Question: What could the diagnosis suggest?
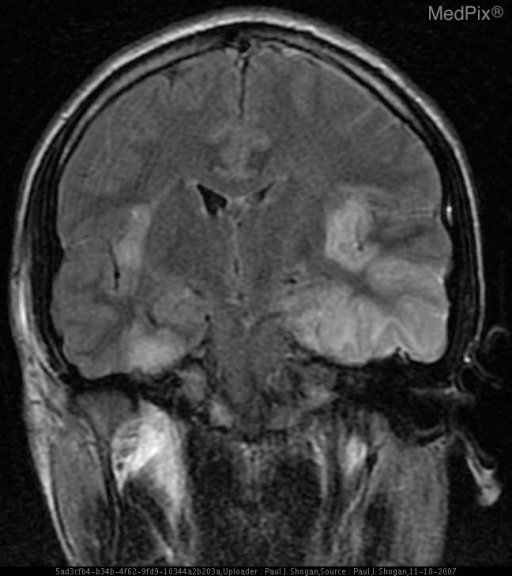
Answer: The possible diagnosis includes HSV Encephalitis
Ischemia
Infiltrating Neoplasm
Status Epilepticus
Abscess
Other Encephalitides (Neurosyphilis).